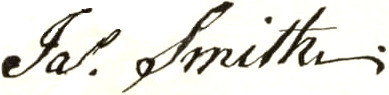
Signature of: james smith